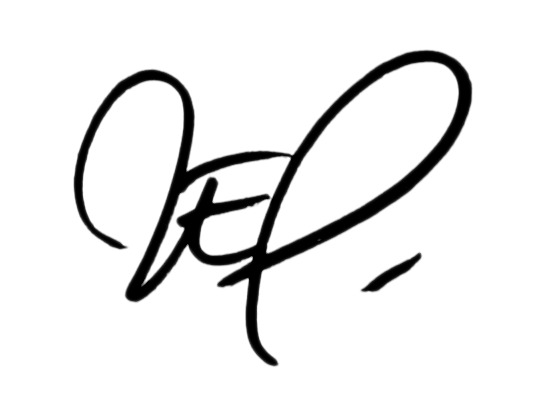
Signature of: zep